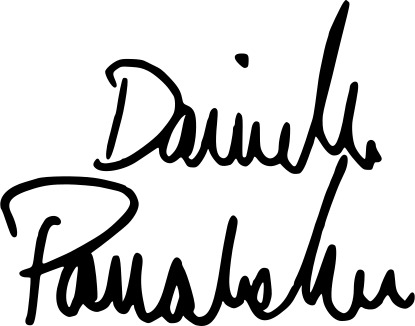
Signature of: danielle panabaker